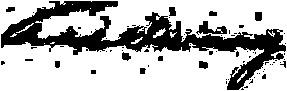
Signature of: charles sweeny